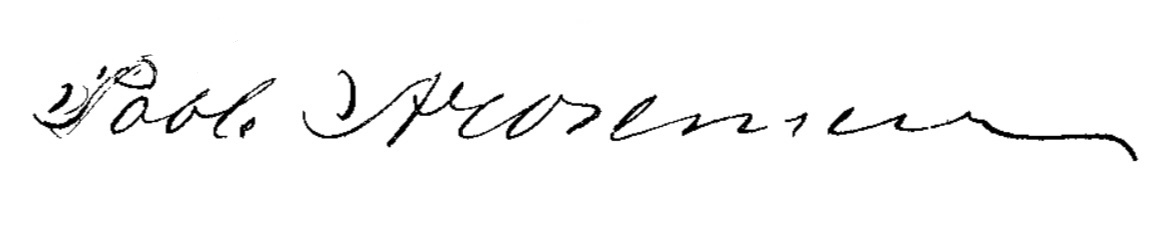
Signature of: pablo arosemena